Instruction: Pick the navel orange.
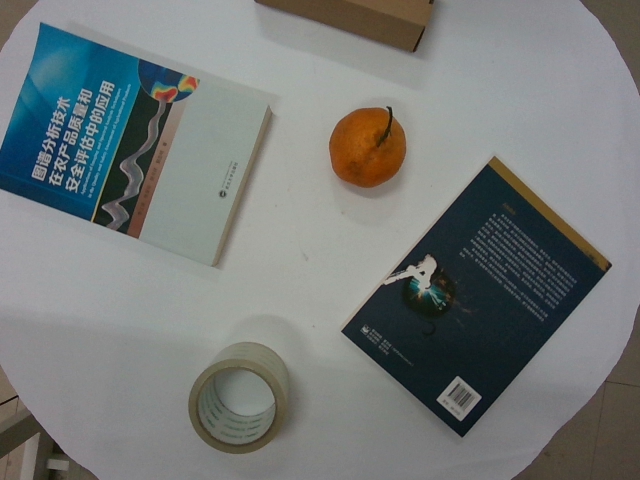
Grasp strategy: vertical